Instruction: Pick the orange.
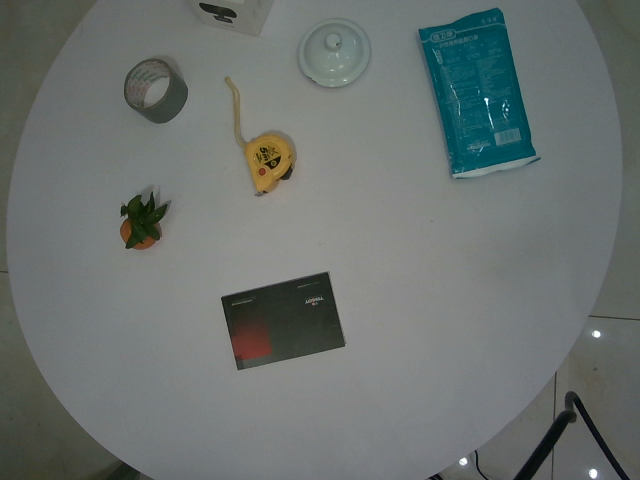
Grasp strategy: vertical